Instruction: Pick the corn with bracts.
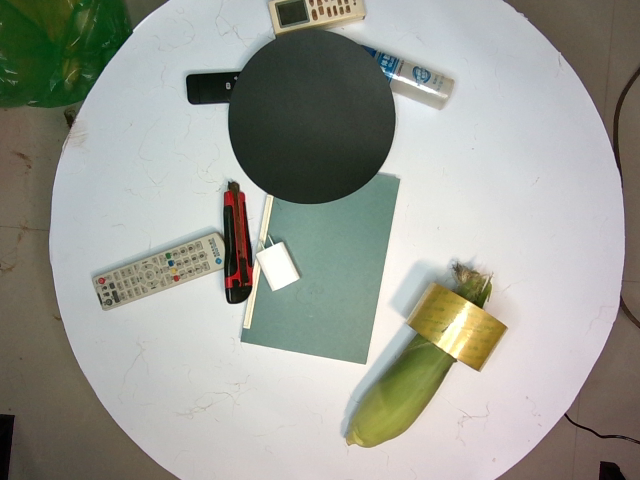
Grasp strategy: vertical